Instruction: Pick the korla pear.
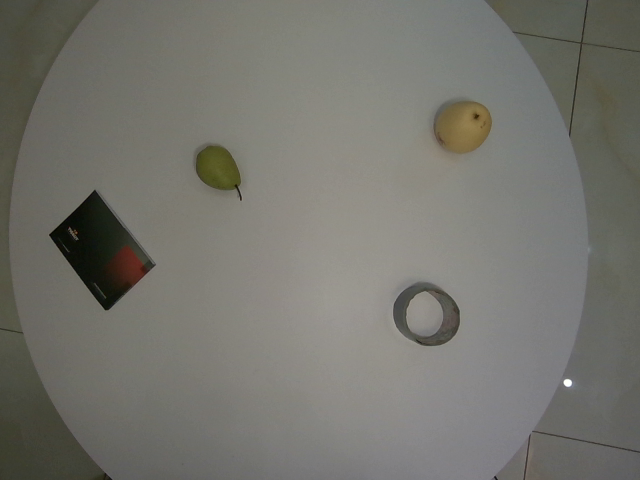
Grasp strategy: vertical